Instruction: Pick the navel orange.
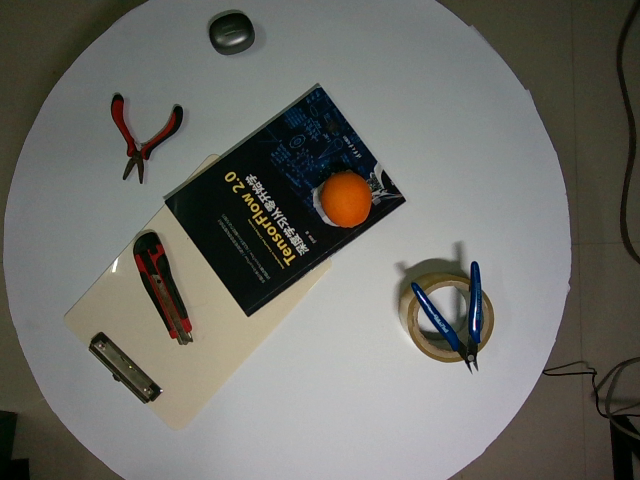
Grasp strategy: vertical